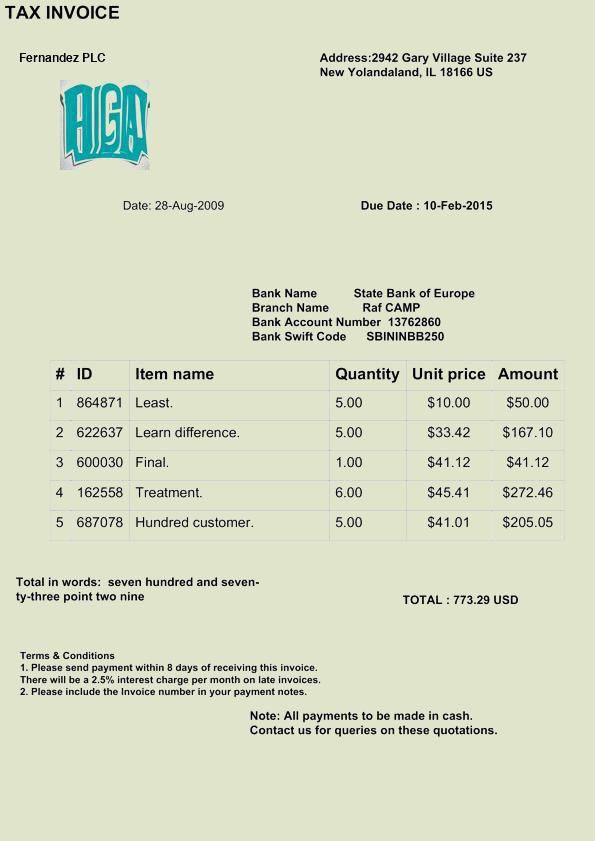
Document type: Invoice